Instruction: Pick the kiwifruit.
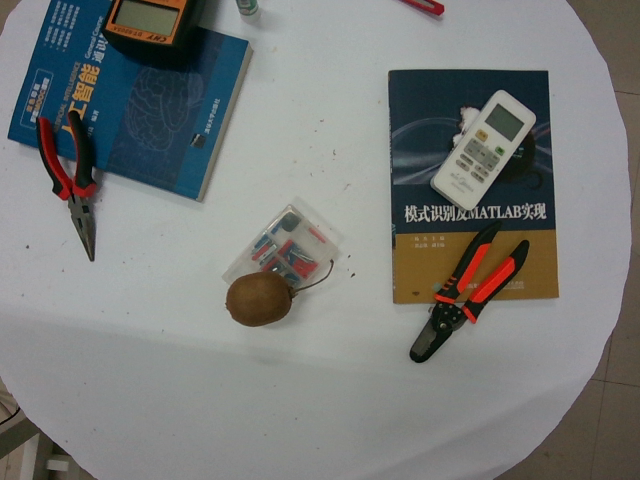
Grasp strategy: vertical